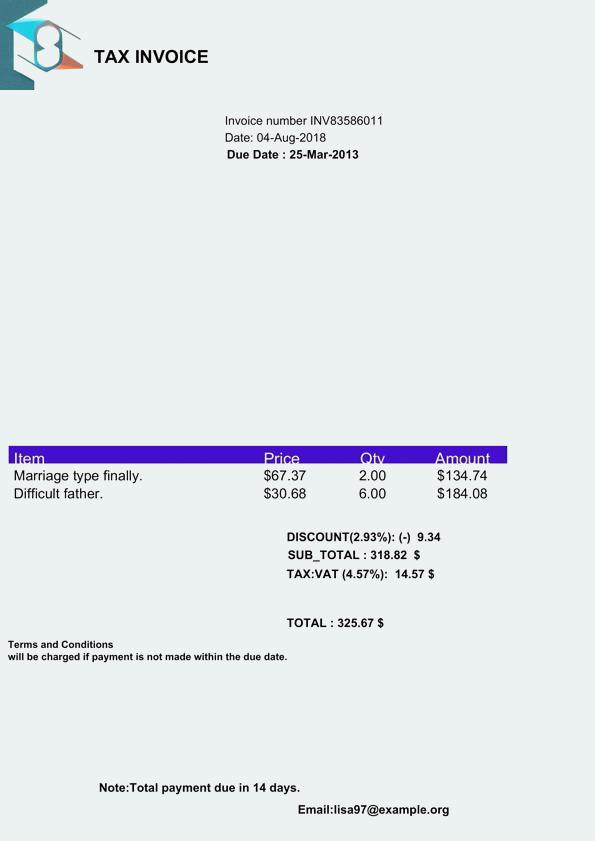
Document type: Invoice